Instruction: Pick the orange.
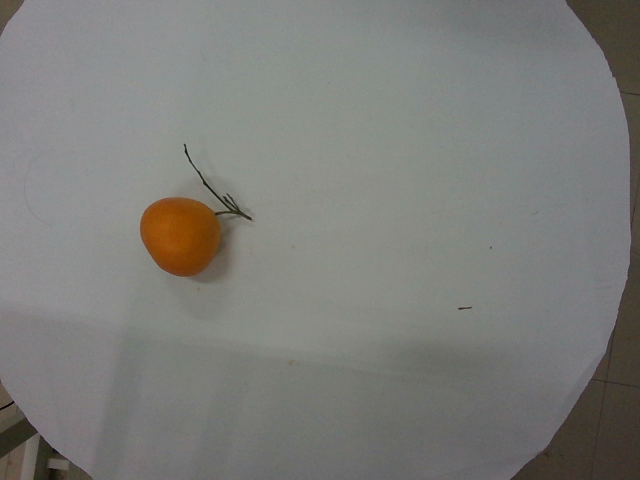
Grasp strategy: vertical